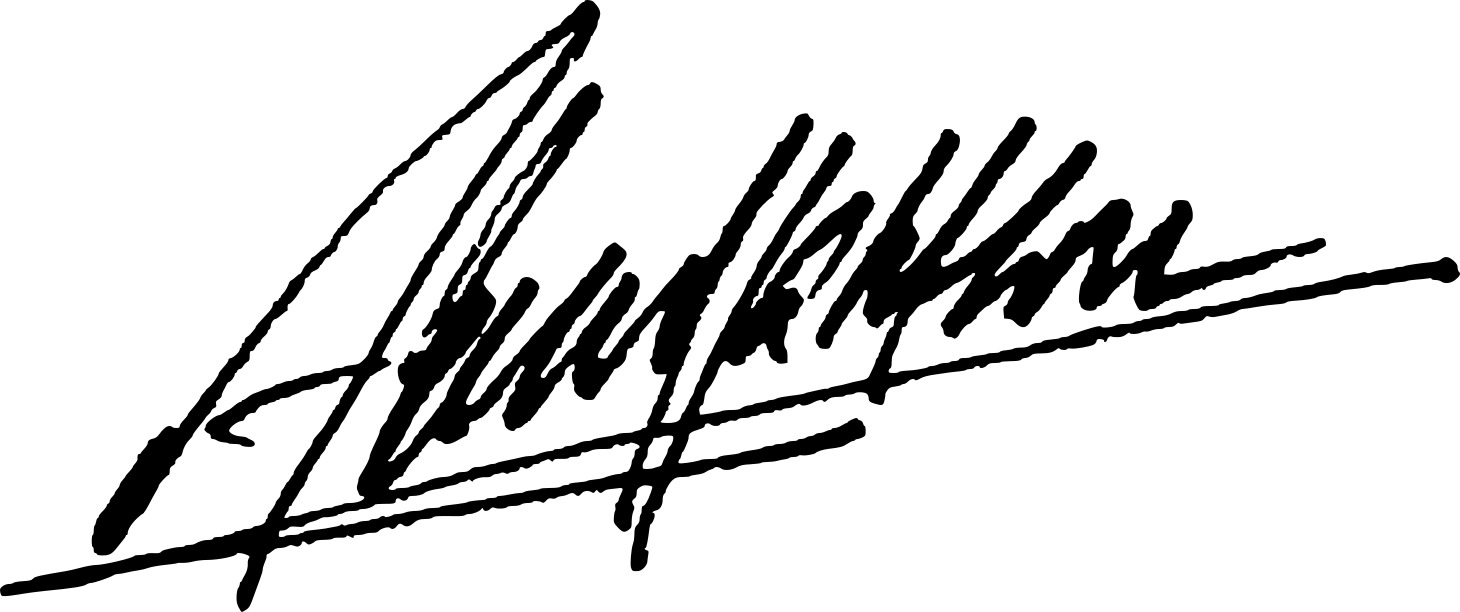
Signature of: abdullah ahmad badawi